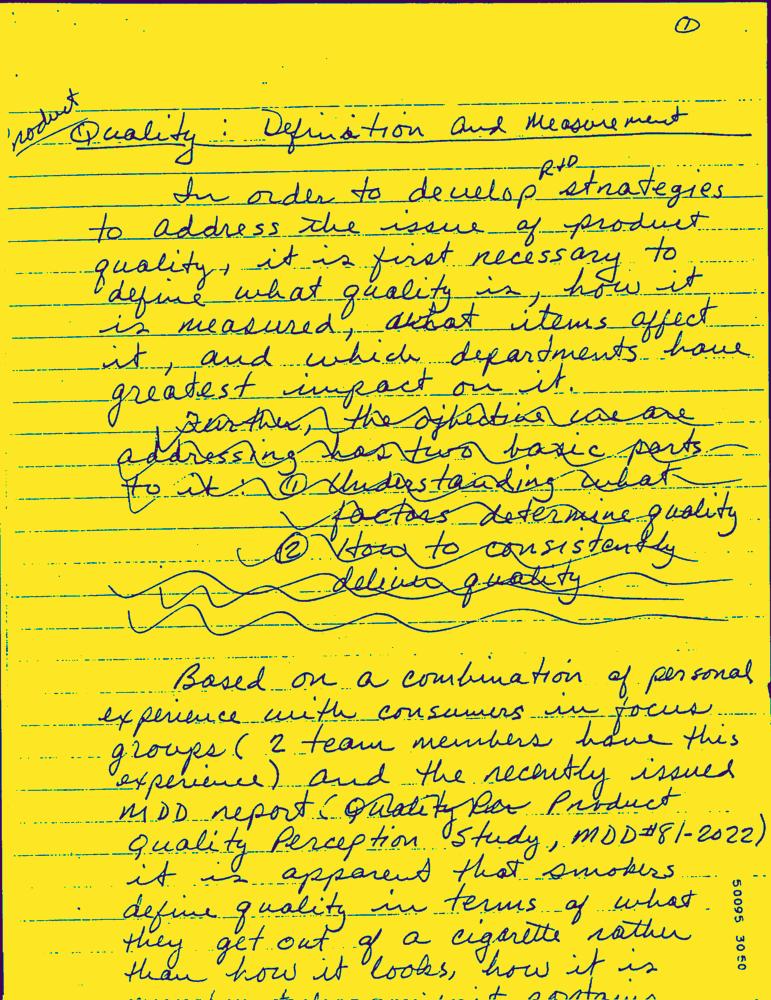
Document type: Hand-Written